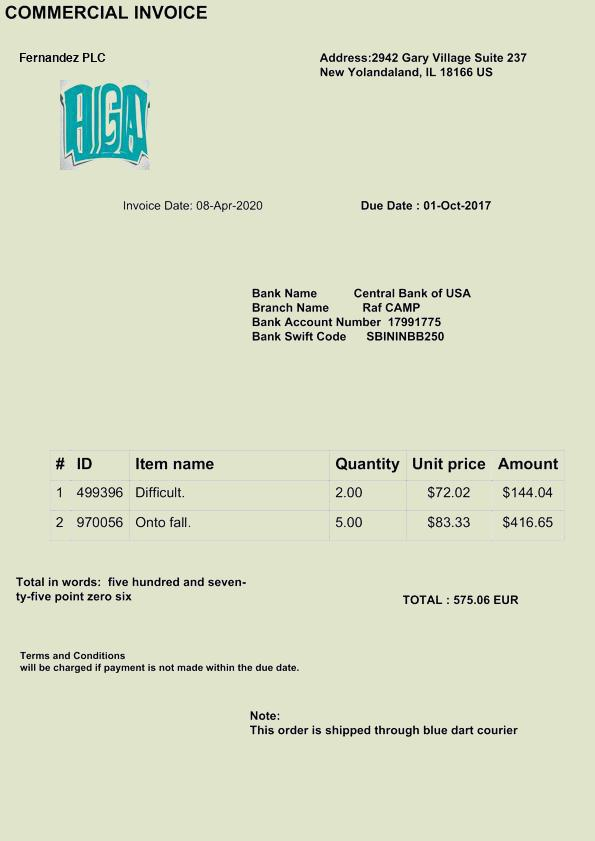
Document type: Invoice